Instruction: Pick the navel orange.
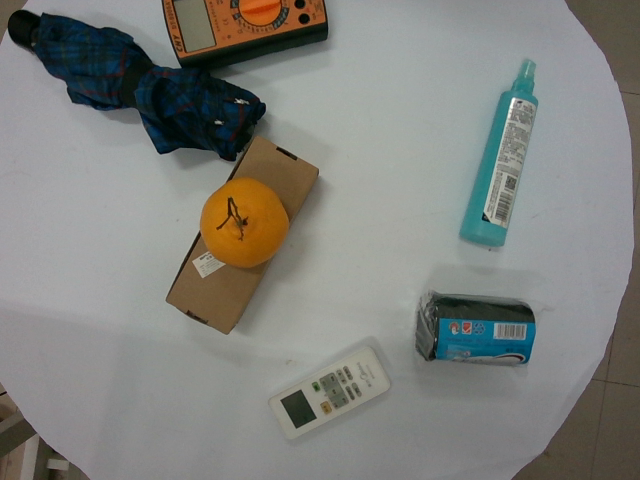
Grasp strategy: vertical